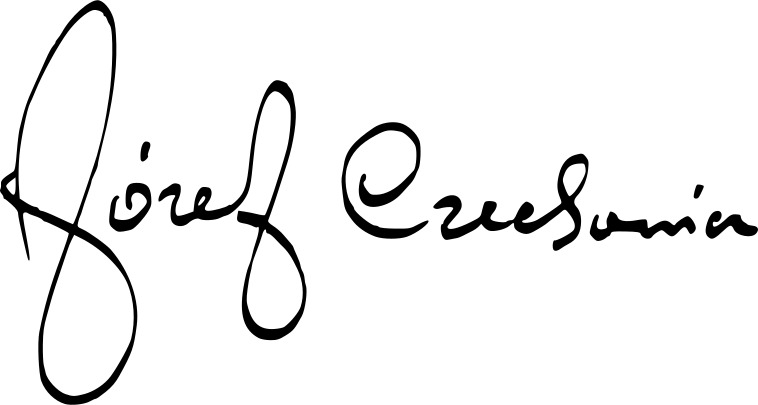
Signature of: józef czechowicz